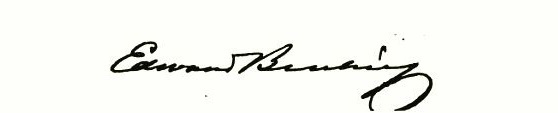
Signature of: edward j burling